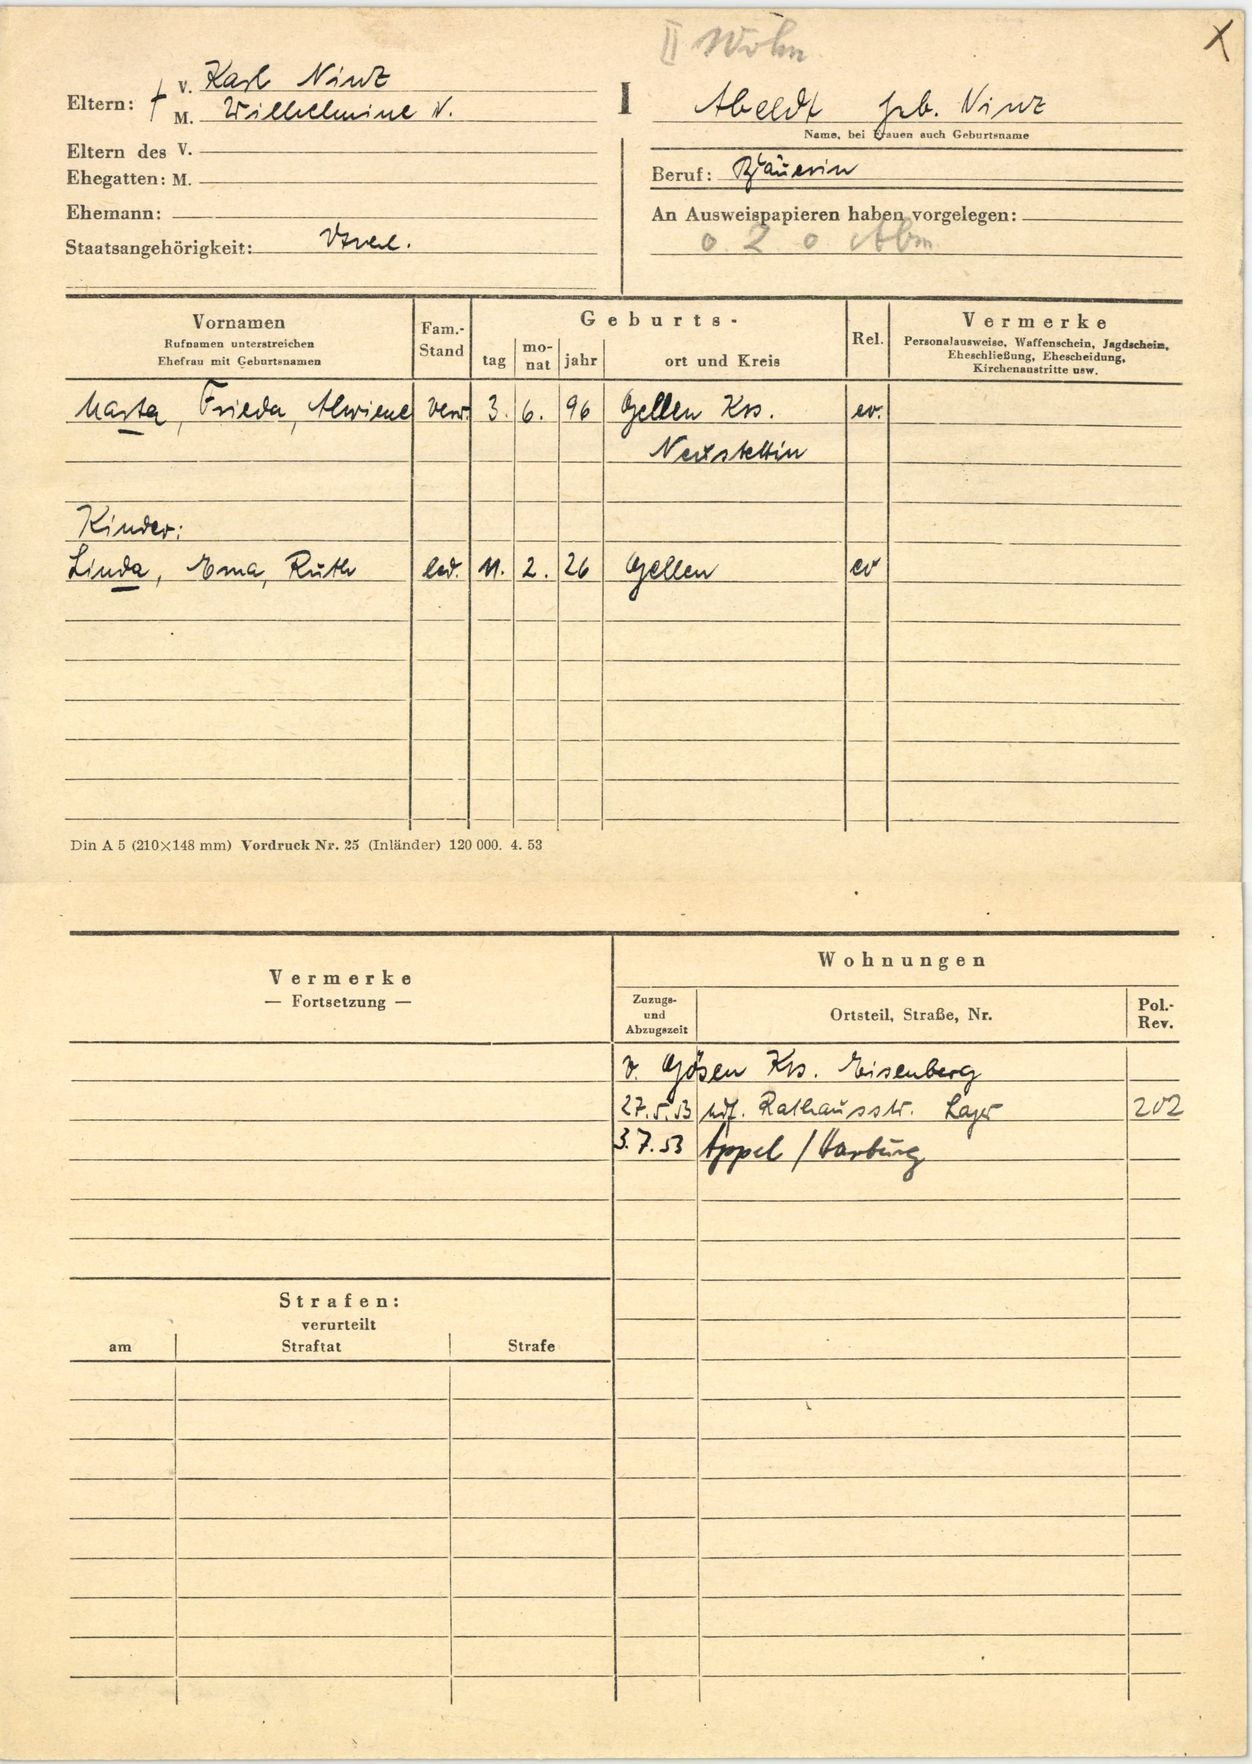
Abeldt geb. Ninz